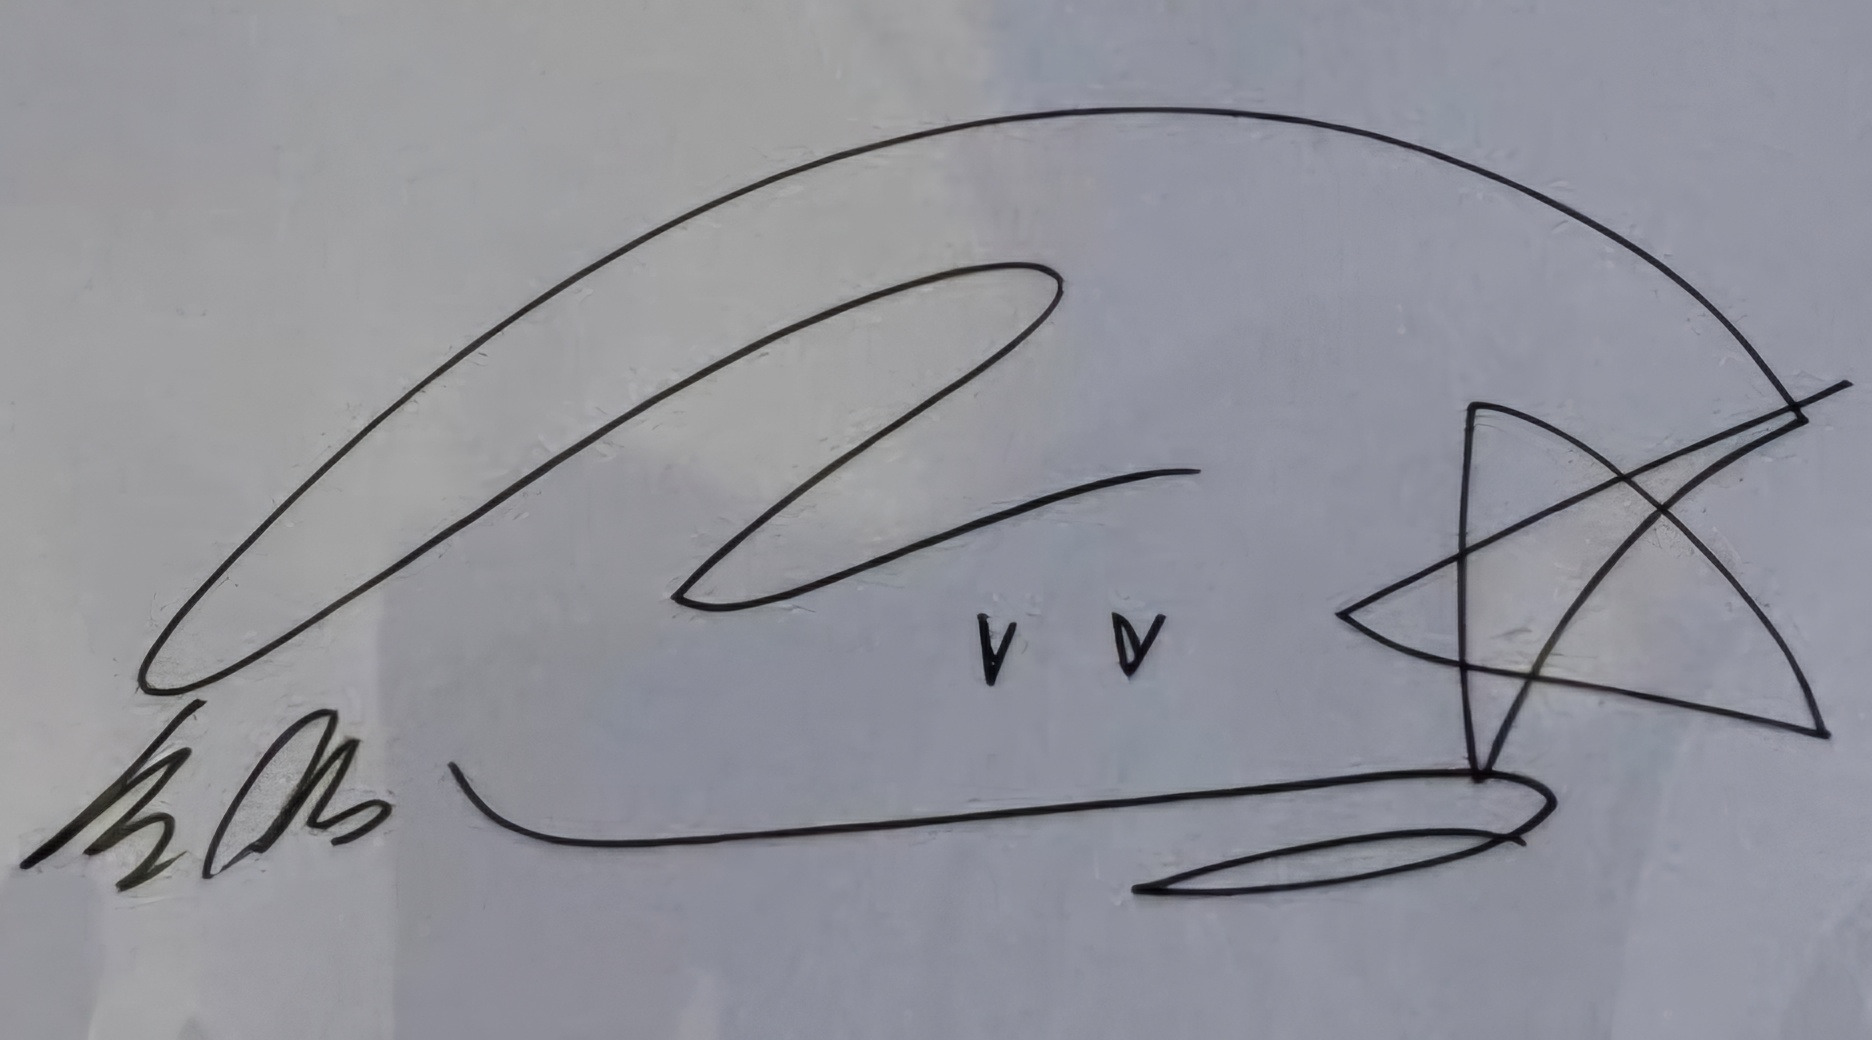
Signature of: song kang